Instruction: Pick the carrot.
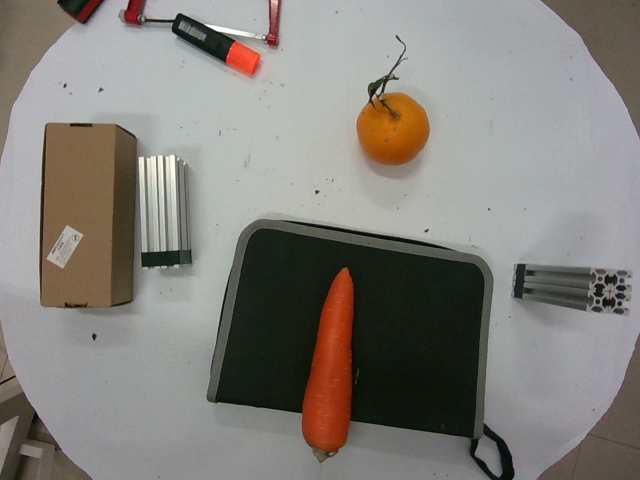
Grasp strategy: vertical